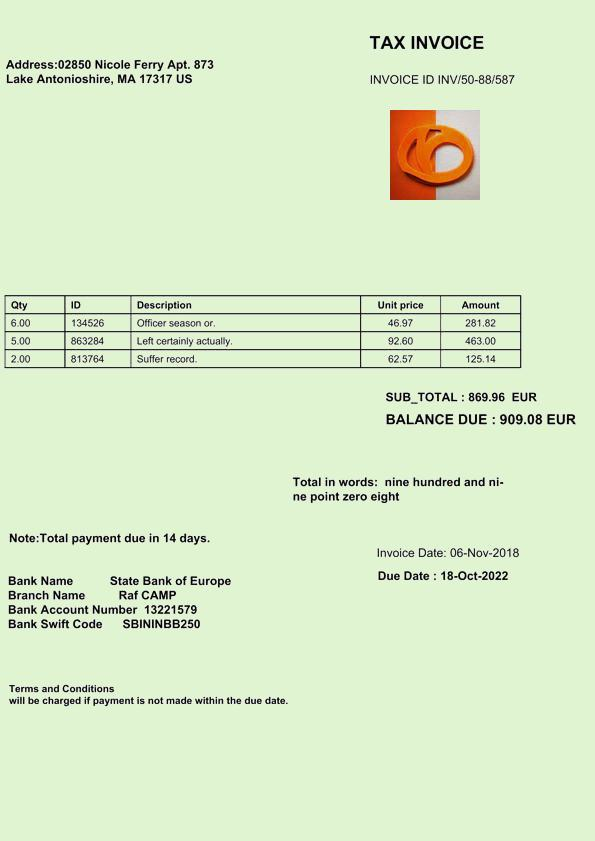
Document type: Invoice